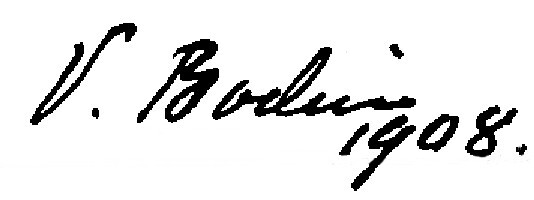
Signature of: victor bodin